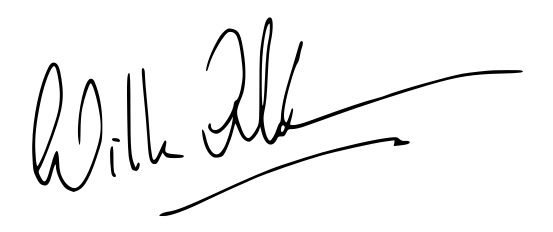
Signature of: william alexander of the netherlands